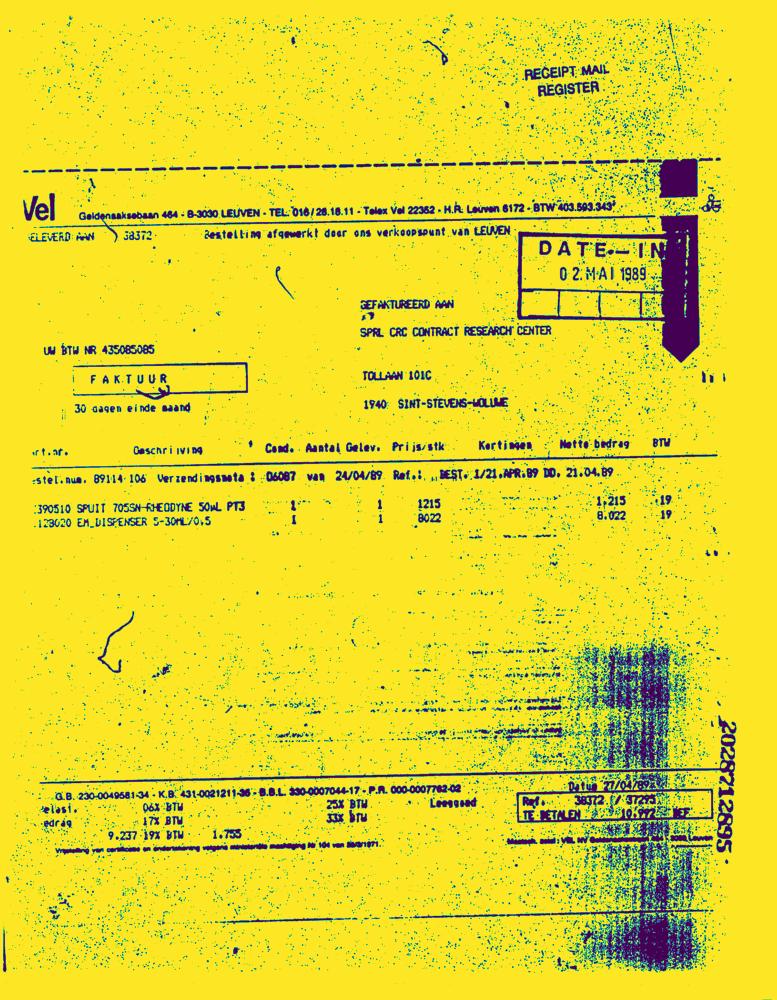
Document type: Invoice-Doc